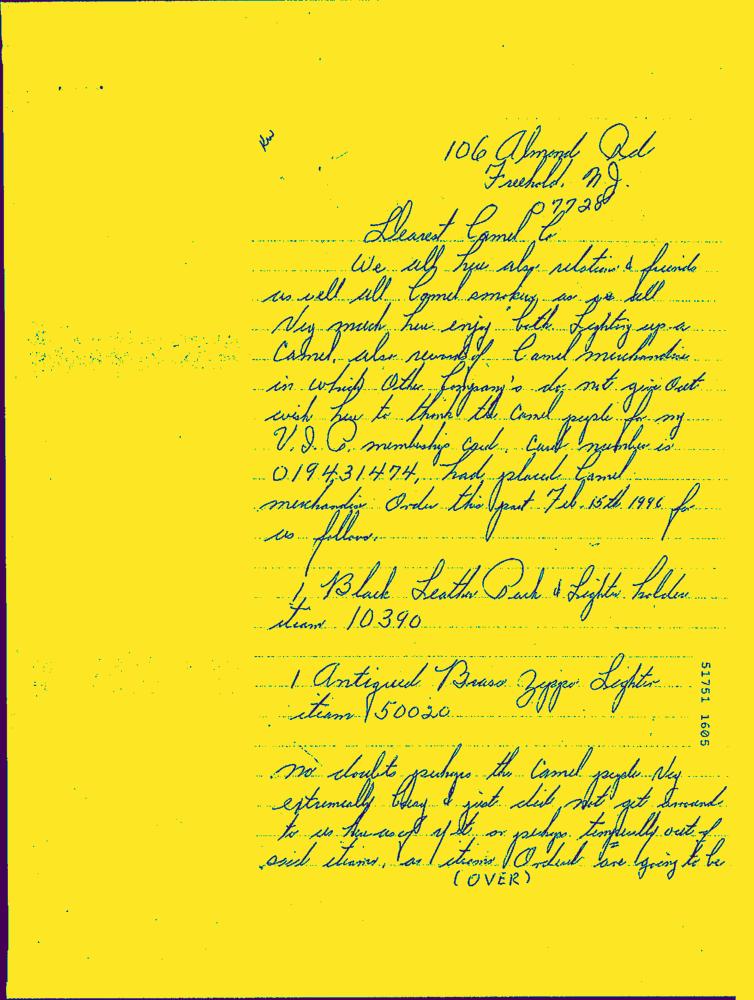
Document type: Hand-Written